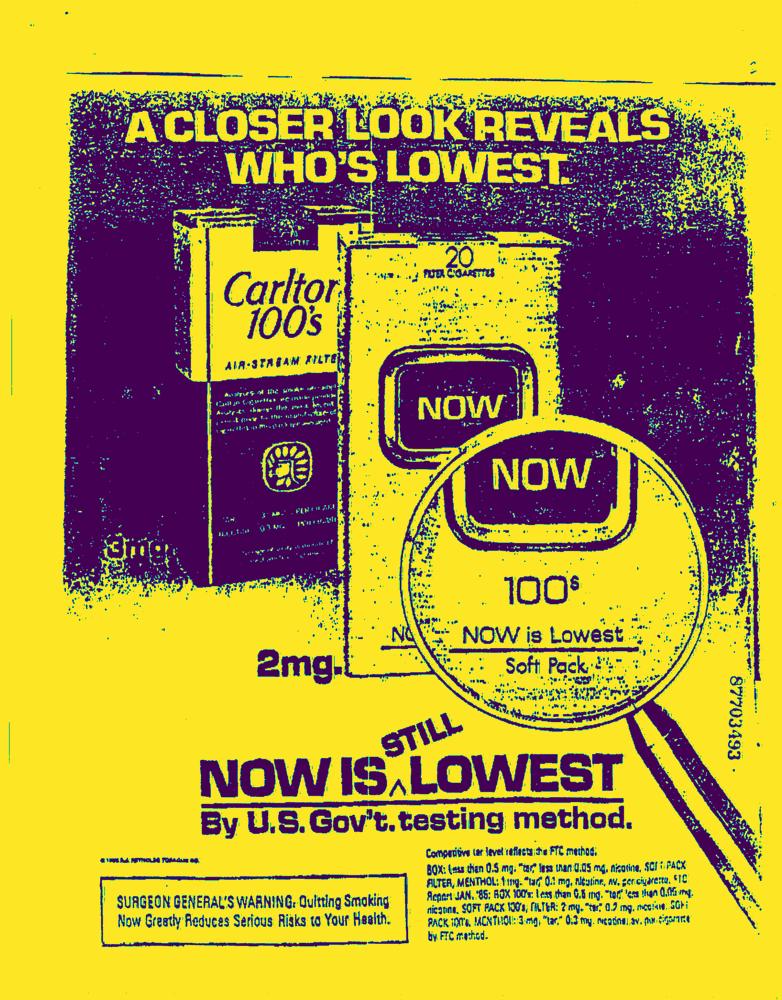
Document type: AD